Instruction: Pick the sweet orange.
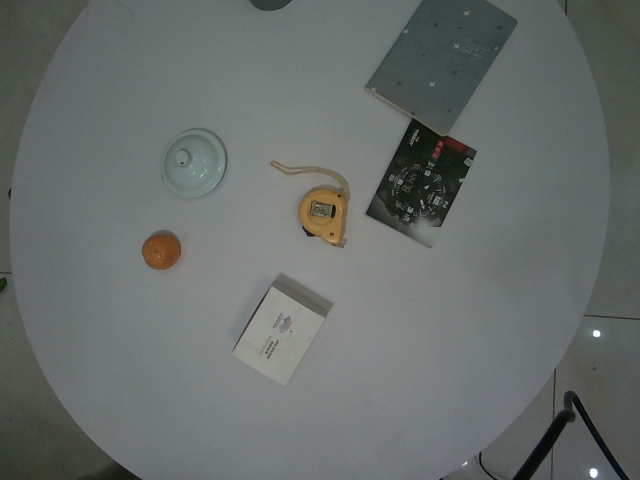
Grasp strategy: vertical